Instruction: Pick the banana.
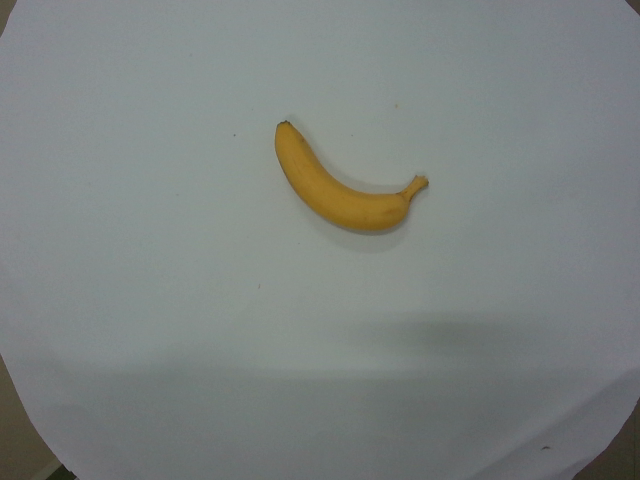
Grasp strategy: vertical